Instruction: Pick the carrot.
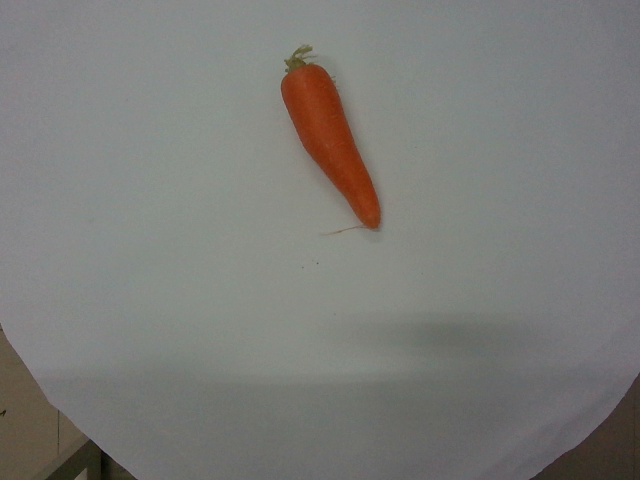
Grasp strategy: vertical